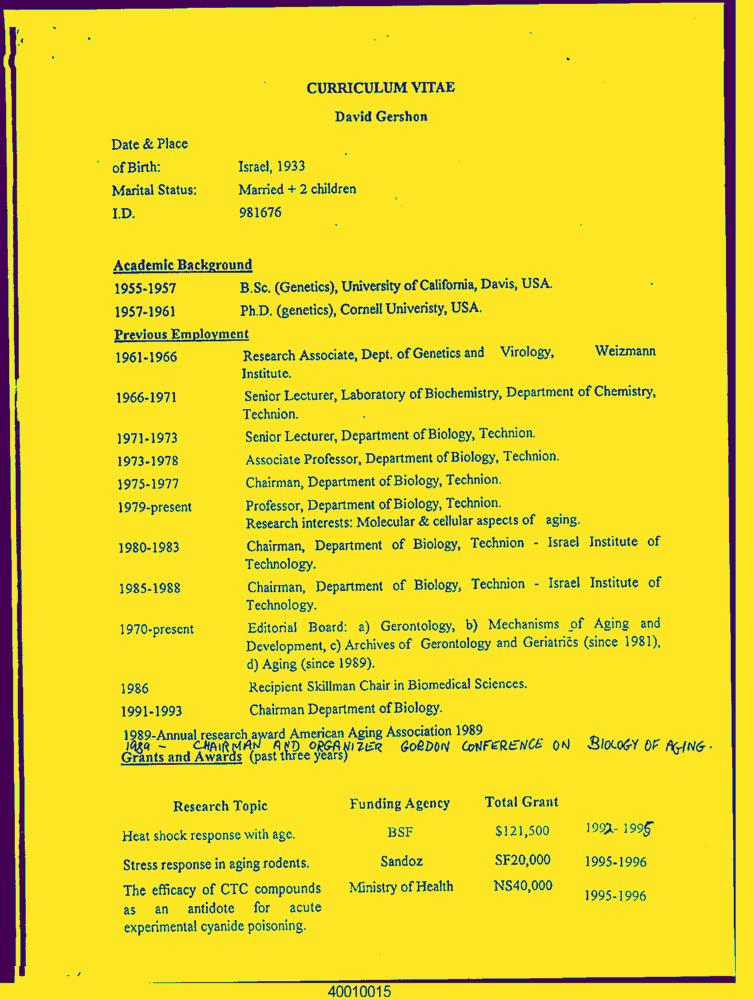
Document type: Resume-Doc